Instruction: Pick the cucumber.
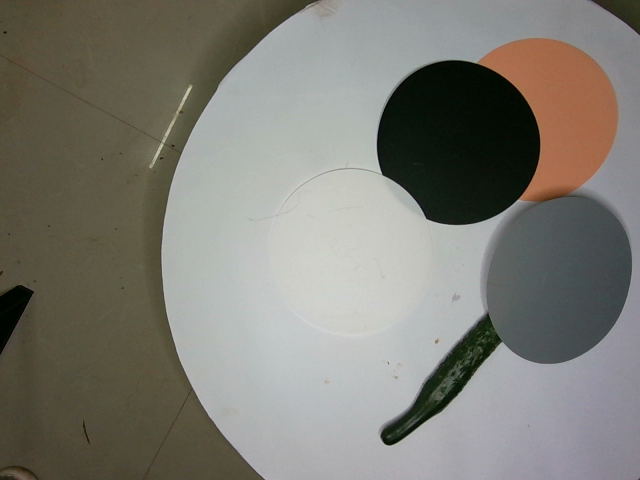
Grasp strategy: vertical